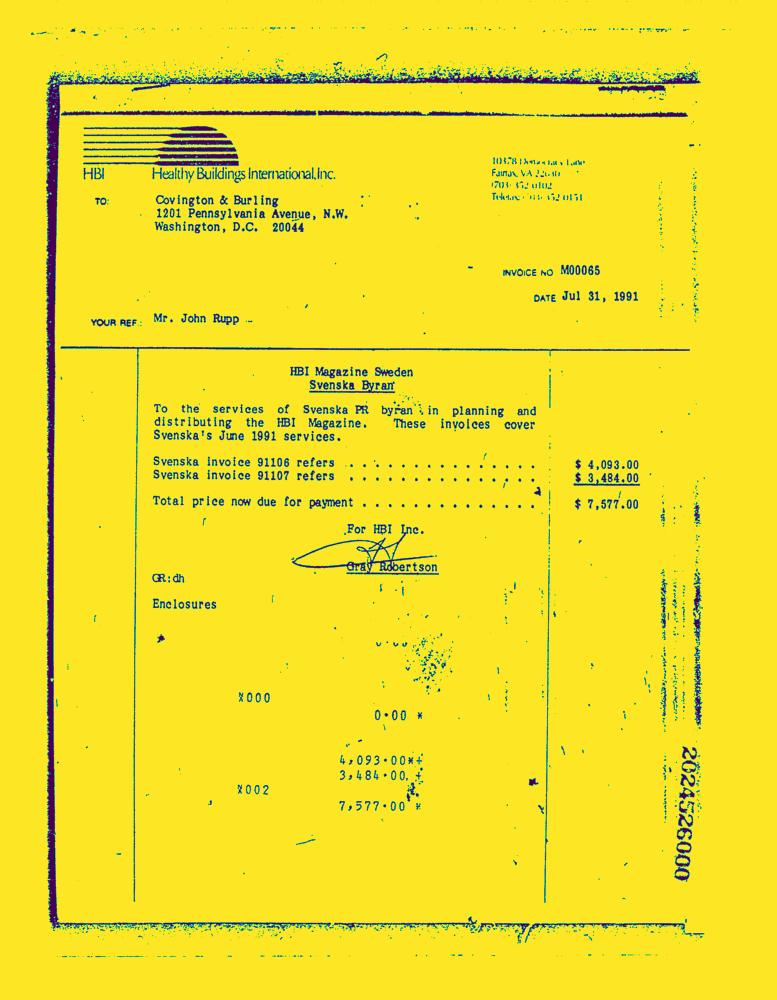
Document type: Invoice-Doc